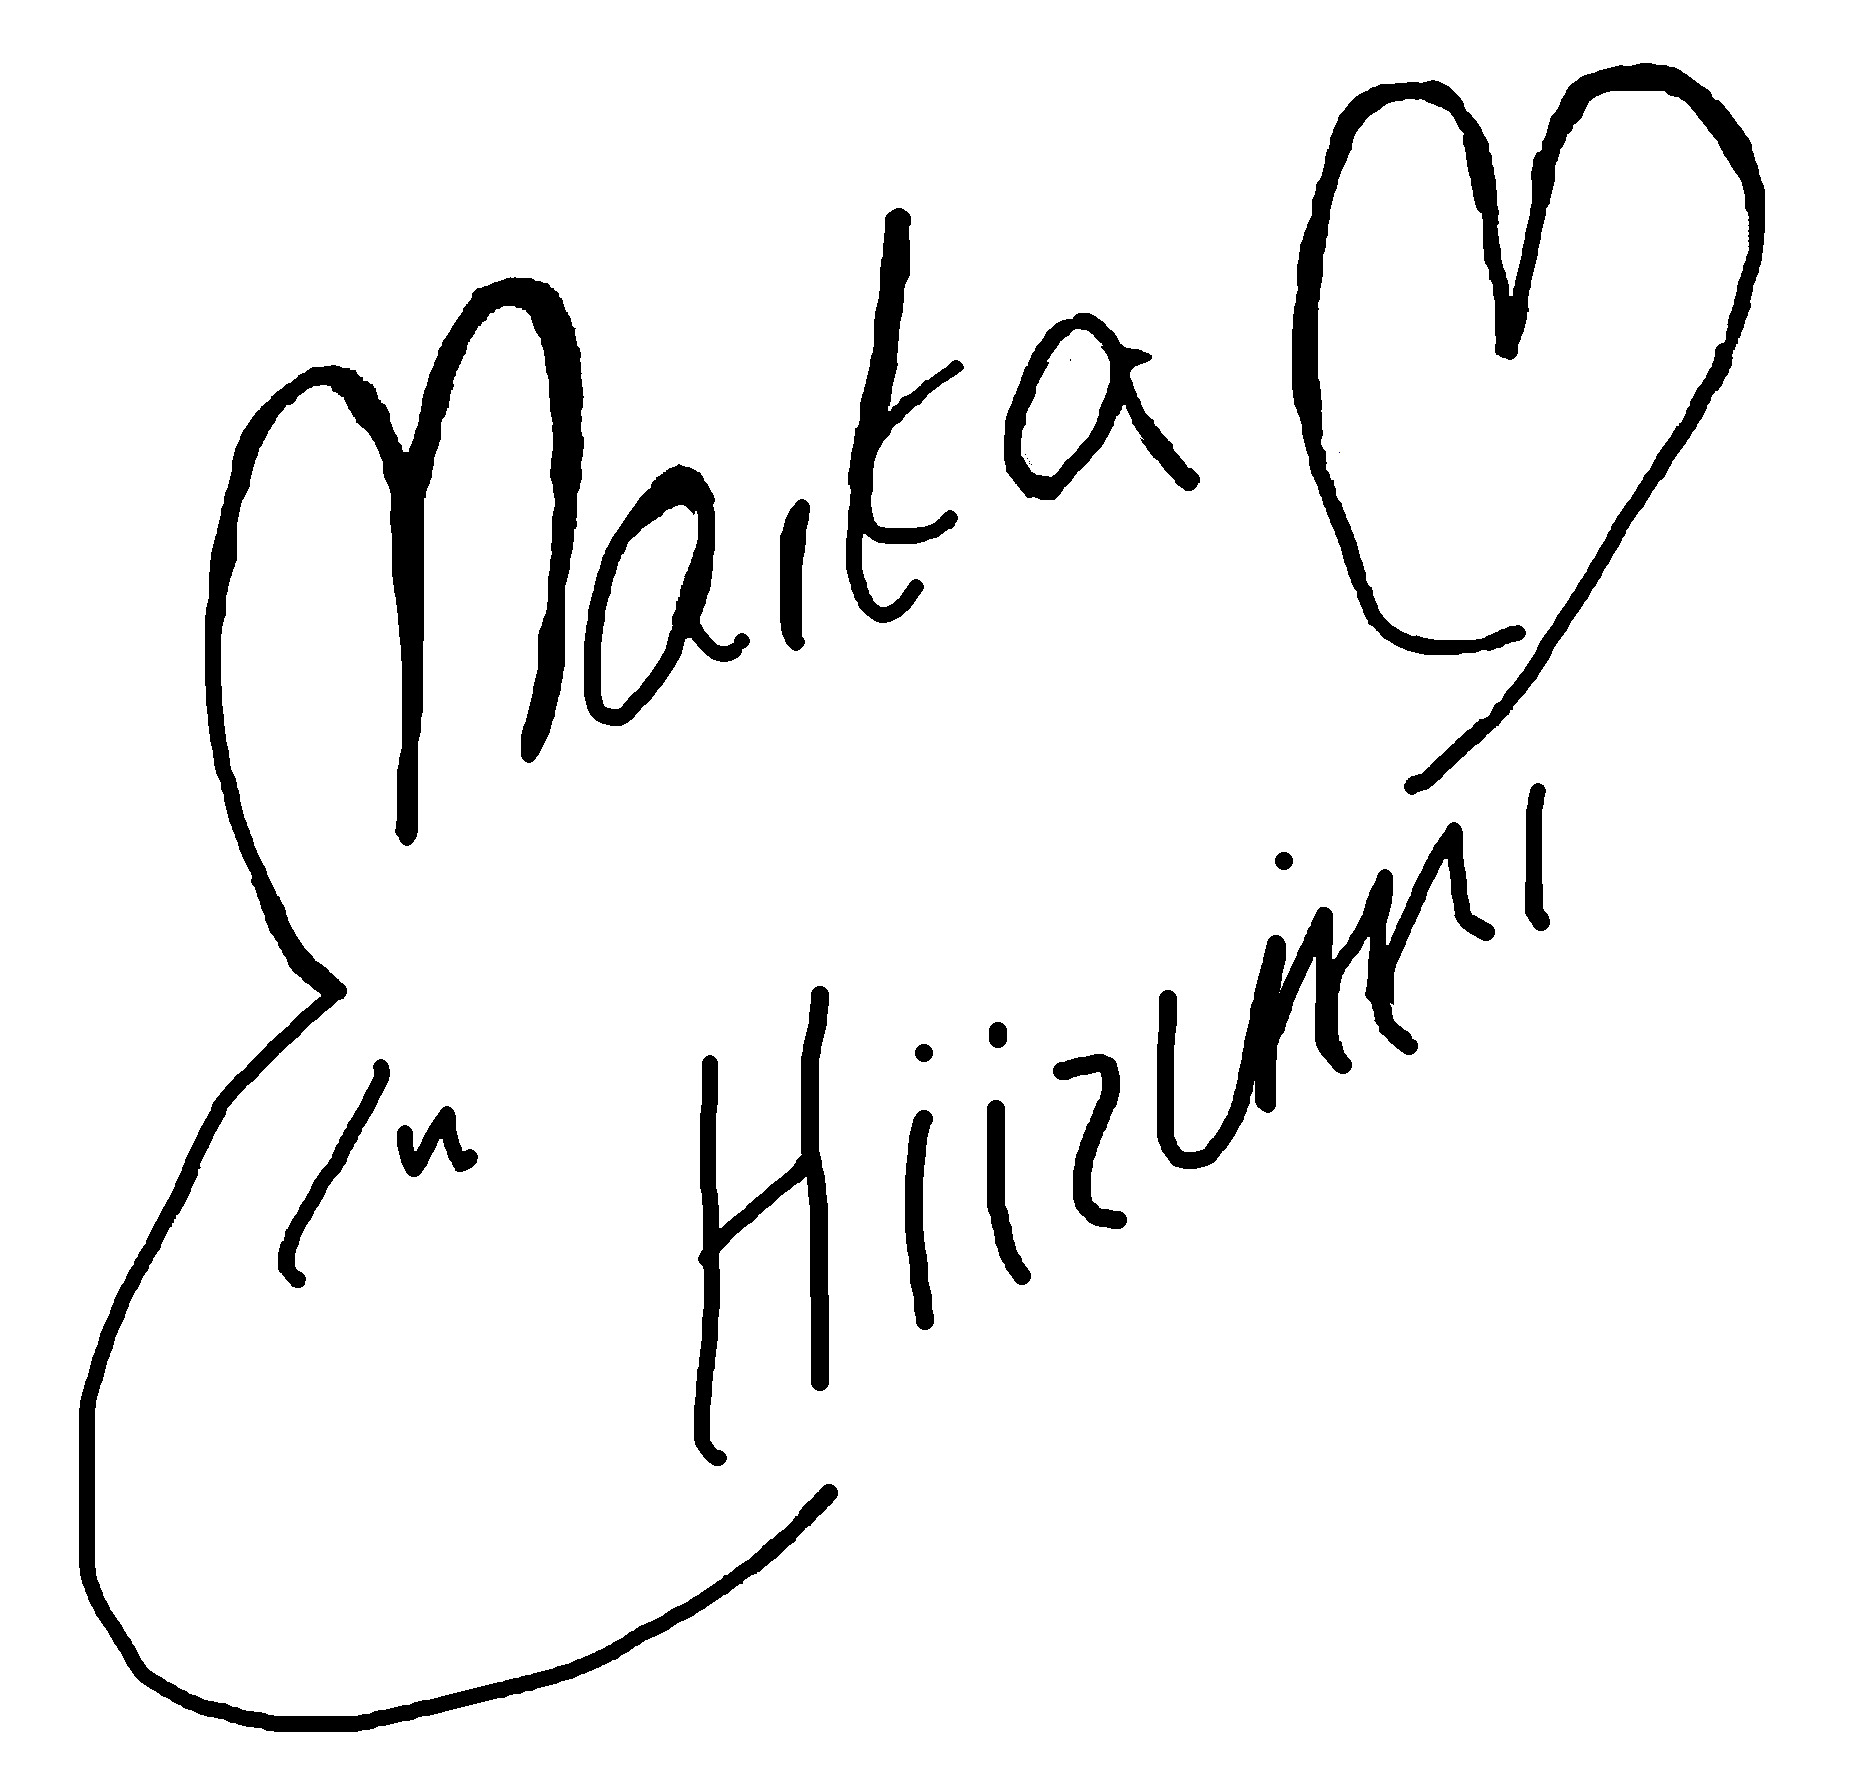
Signature of: maika hiizumi